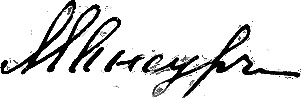
Signature of: mirza mansur bey mansurov